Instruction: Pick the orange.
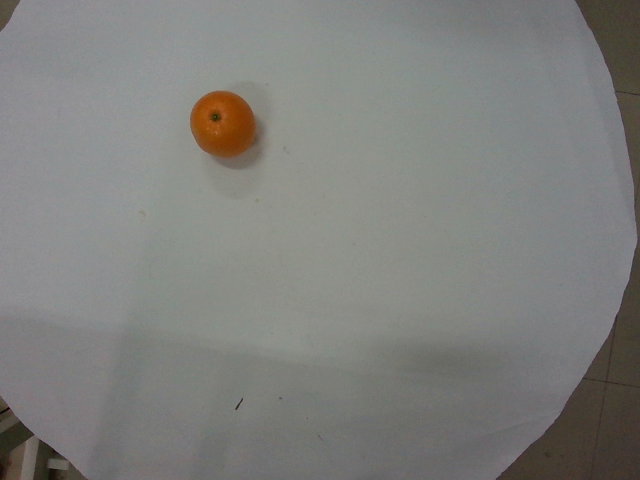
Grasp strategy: vertical